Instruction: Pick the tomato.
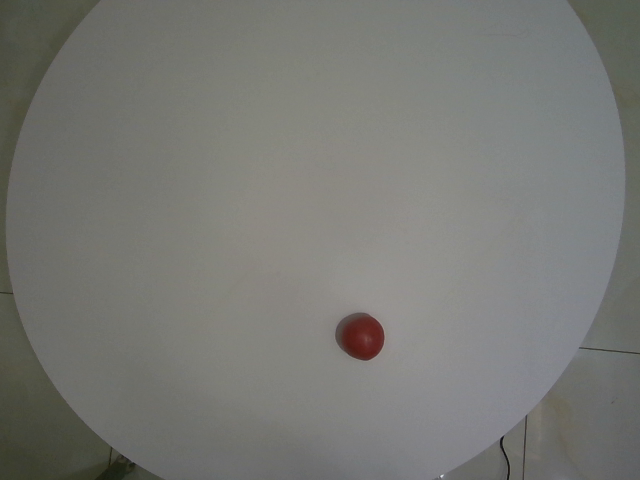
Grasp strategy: vertical